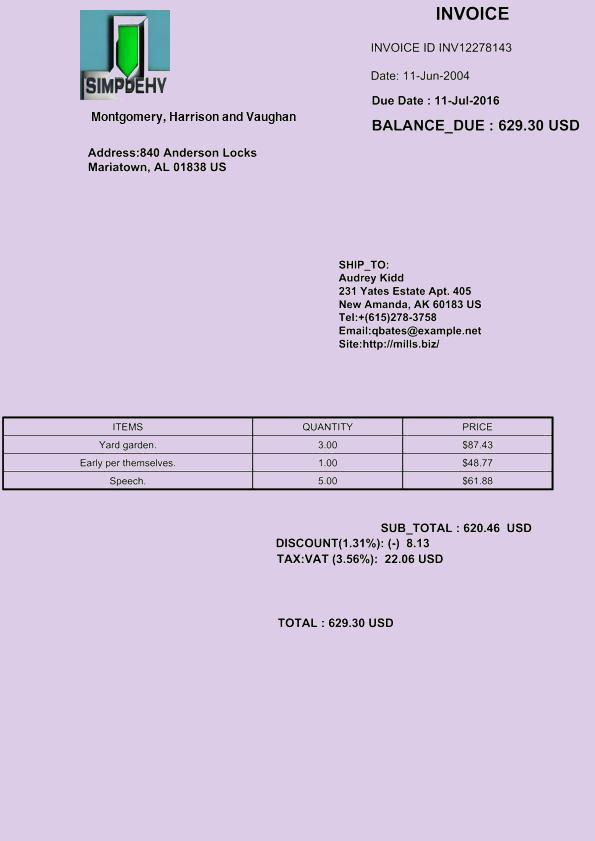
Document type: Invoice